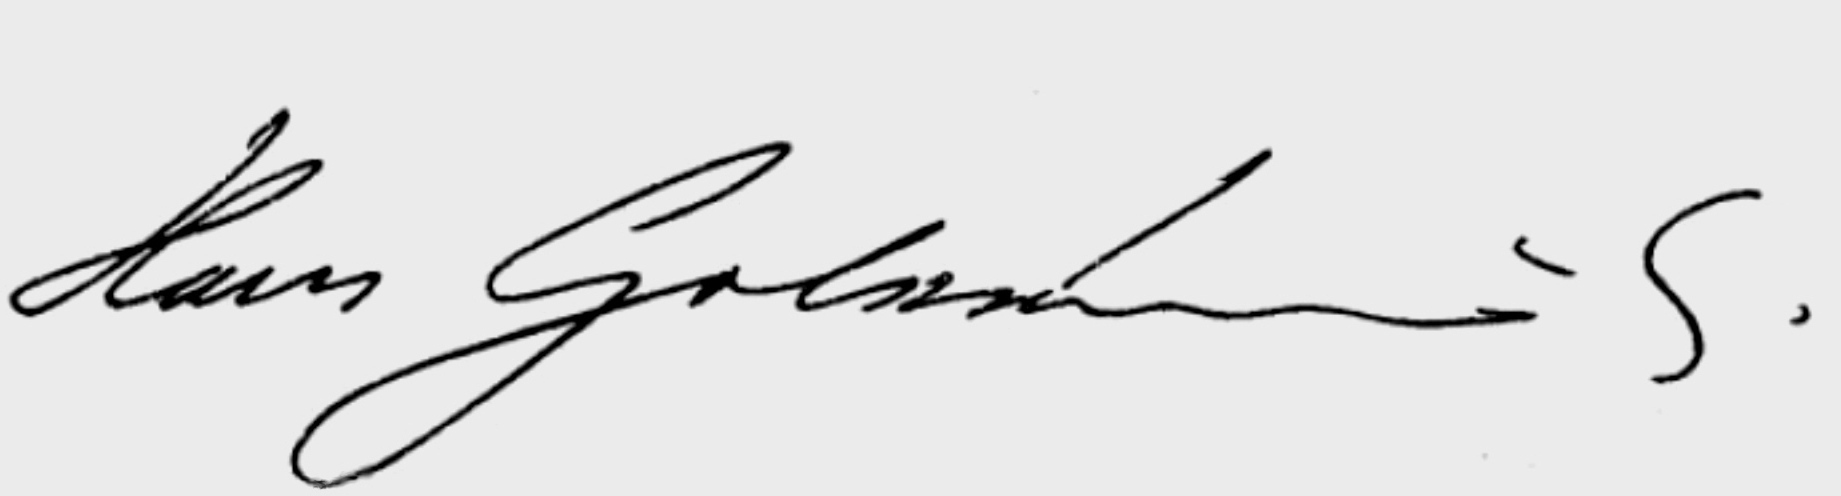
Signature of: hans goldschmidt